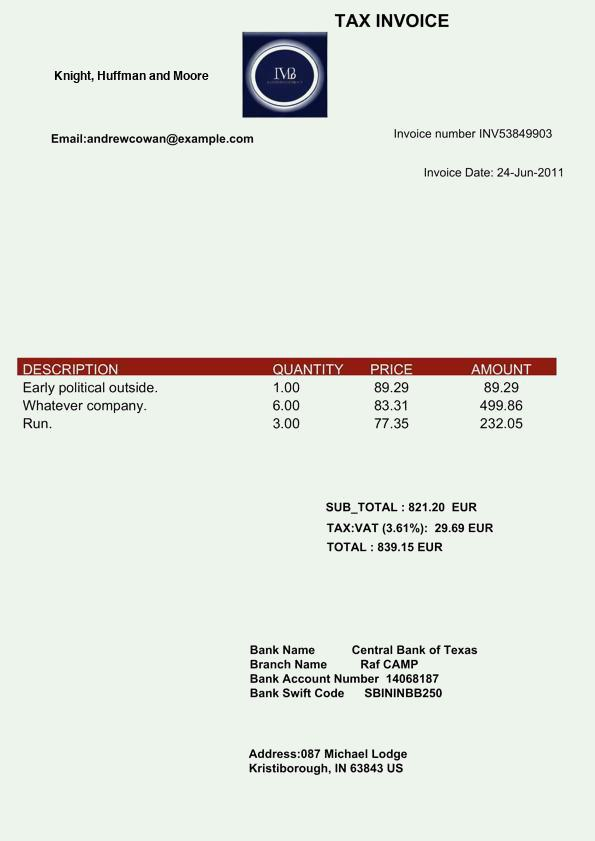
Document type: Invoice